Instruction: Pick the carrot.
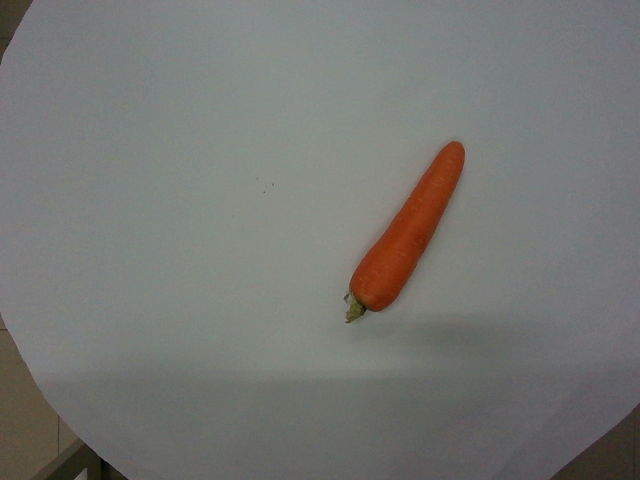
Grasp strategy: vertical